Question: Can you provide the account number mentioned in the document?
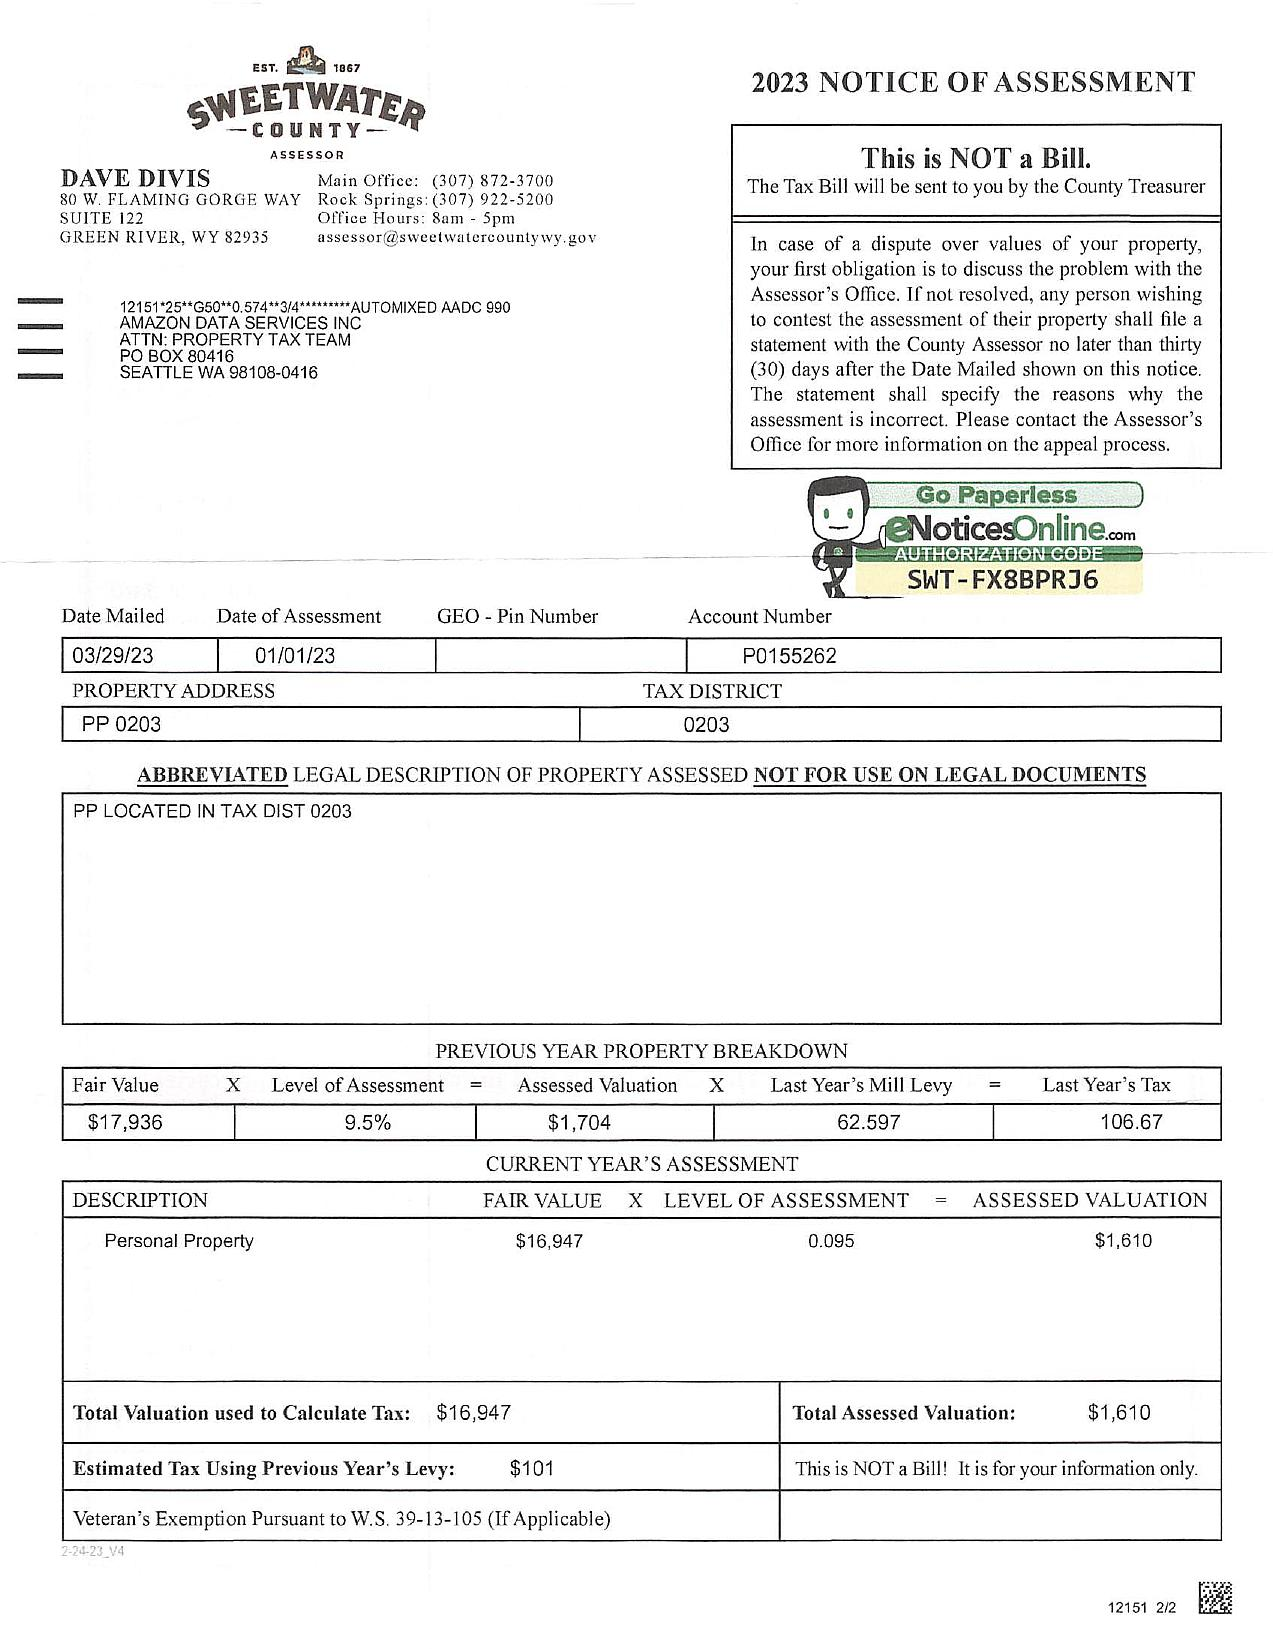
Answer: "P0155262"